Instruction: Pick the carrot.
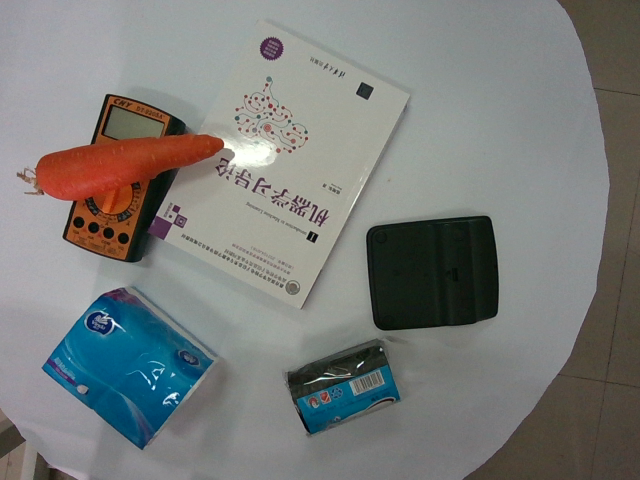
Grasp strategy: vertical